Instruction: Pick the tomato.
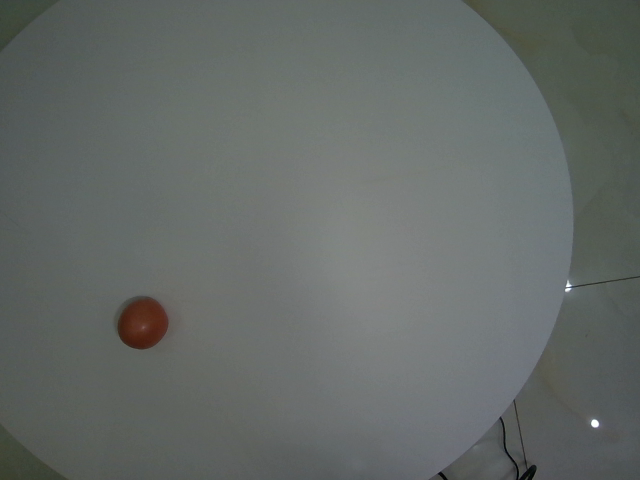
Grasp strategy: vertical